Question: What are the imaging findings?
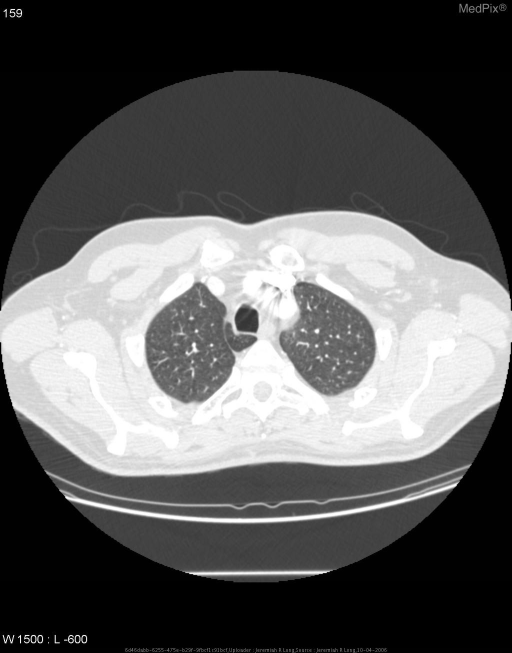
Answer: The imaging shows Contrast enhanced axial images (in lung windows) of the upper lungs demonstrates a pleural invagination from the right apex investing the azygous vein. Contrast enhanced axial images (in lung windows) of the upper lungs demonstrates a pleural invagination from the right apex investing the azygous vein..